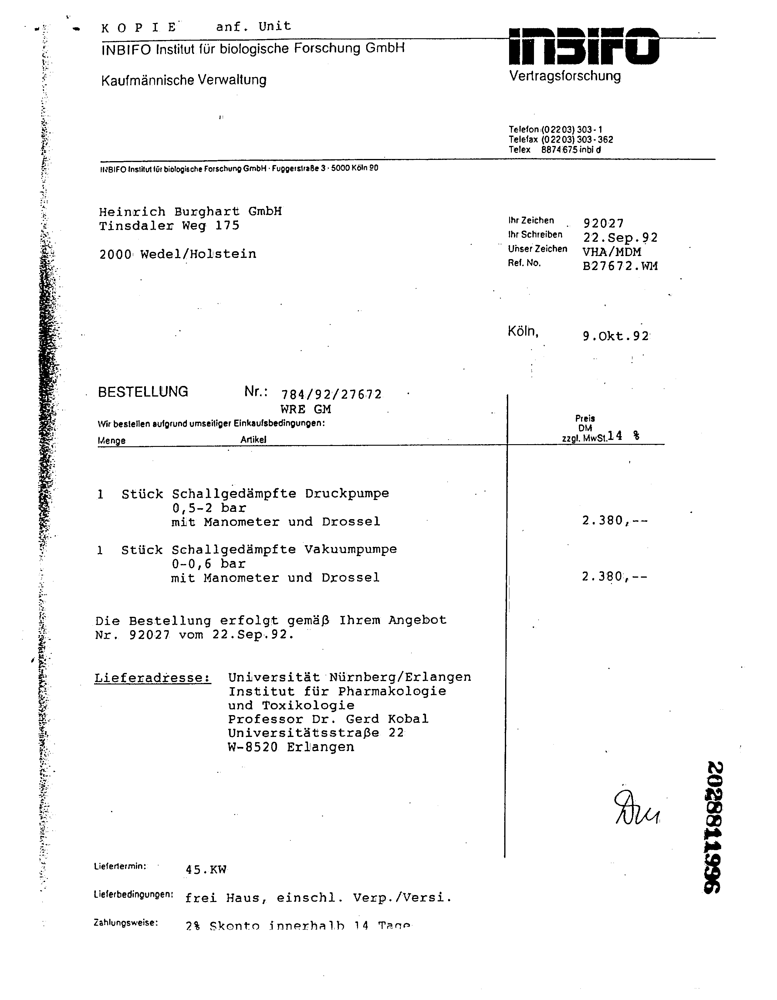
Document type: Invoice